Question: Which state is mentioned in the document?
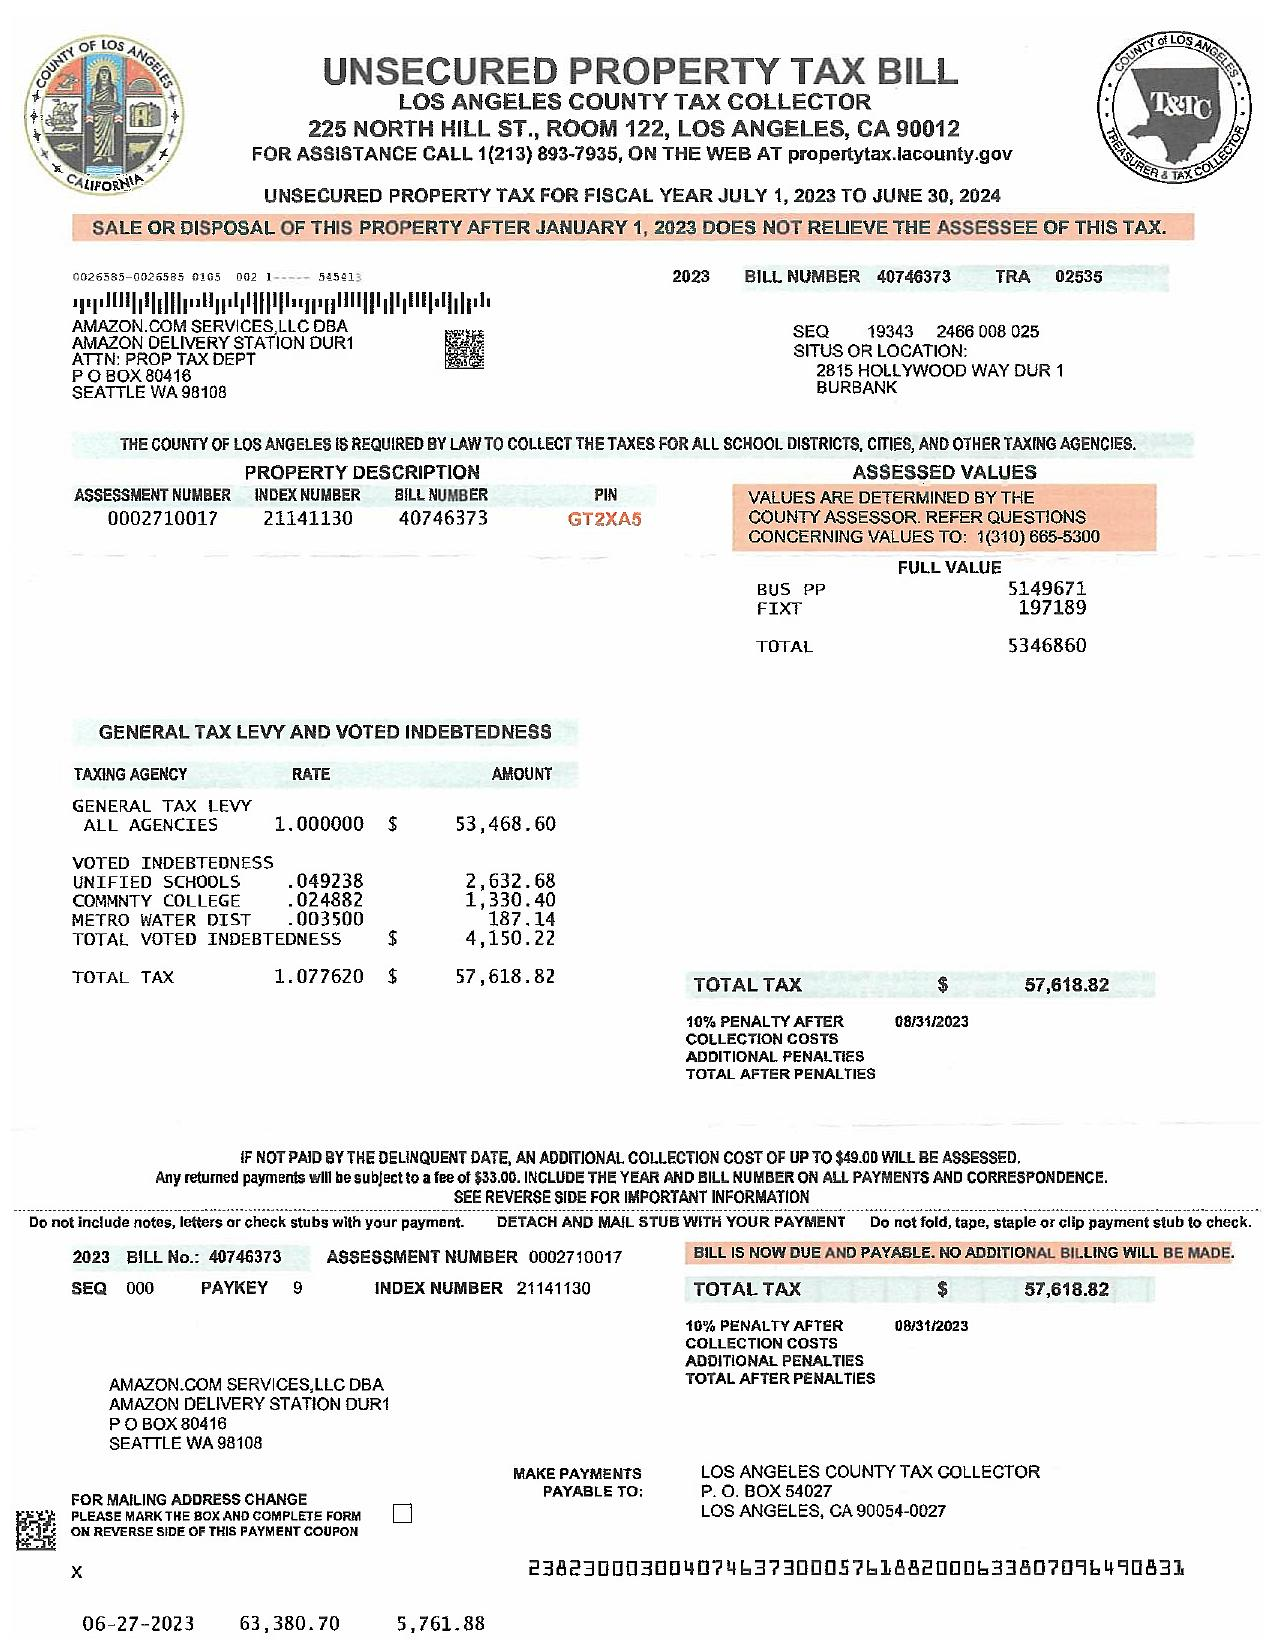
Answer: "CA"